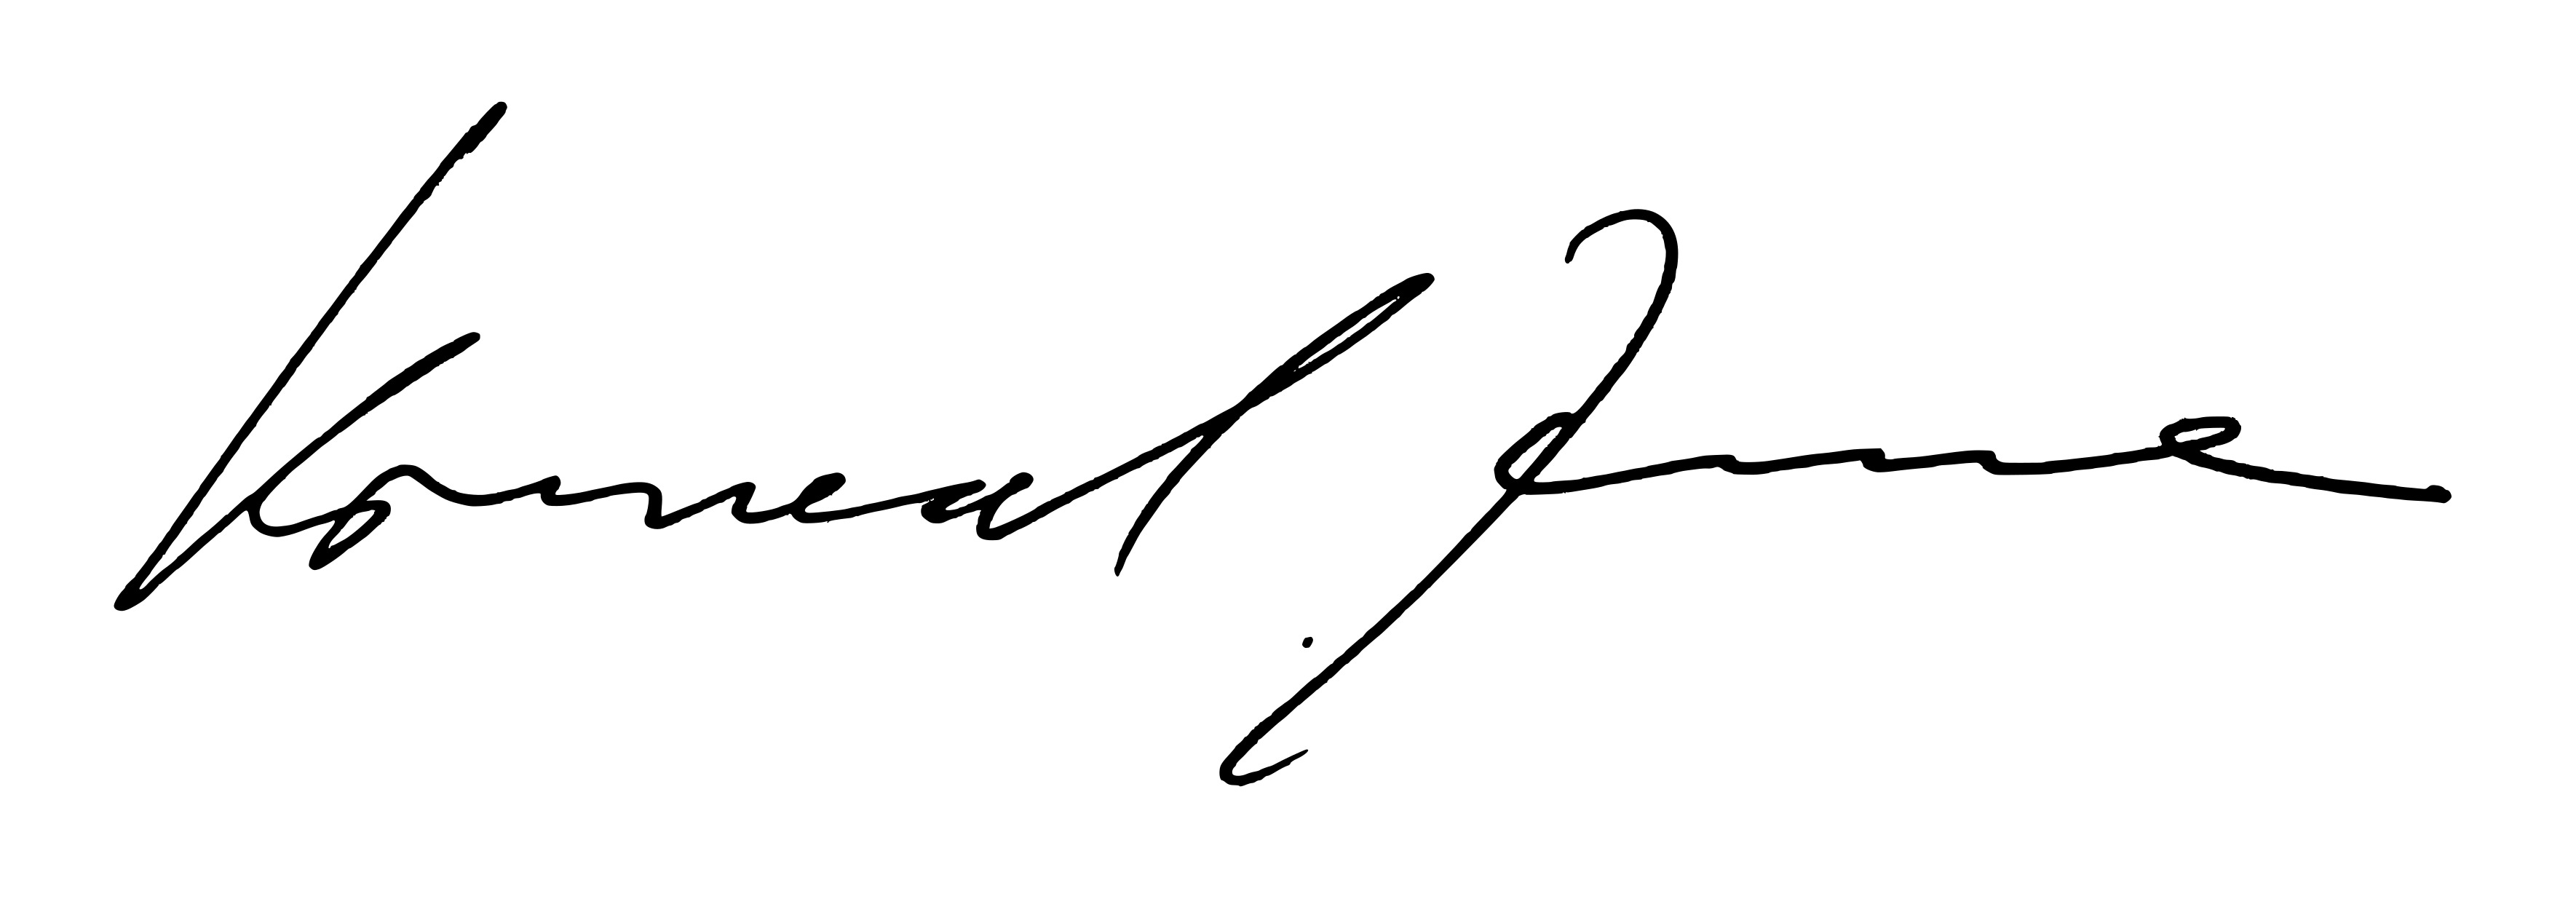
Signature of: konrad zuse